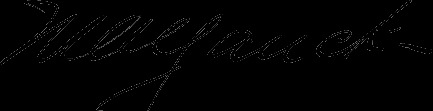
Signature of: melville yauch